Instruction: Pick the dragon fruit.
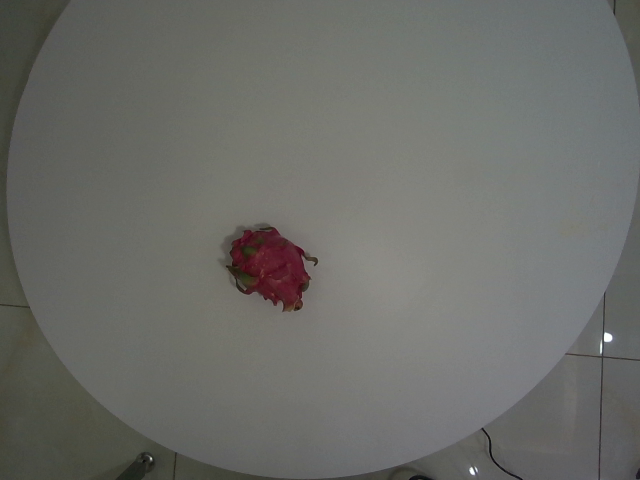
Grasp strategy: vertical